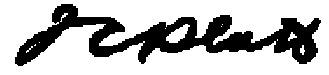
Signature of: thomas c platt